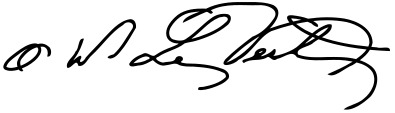
Signature of: octavia walton le vert